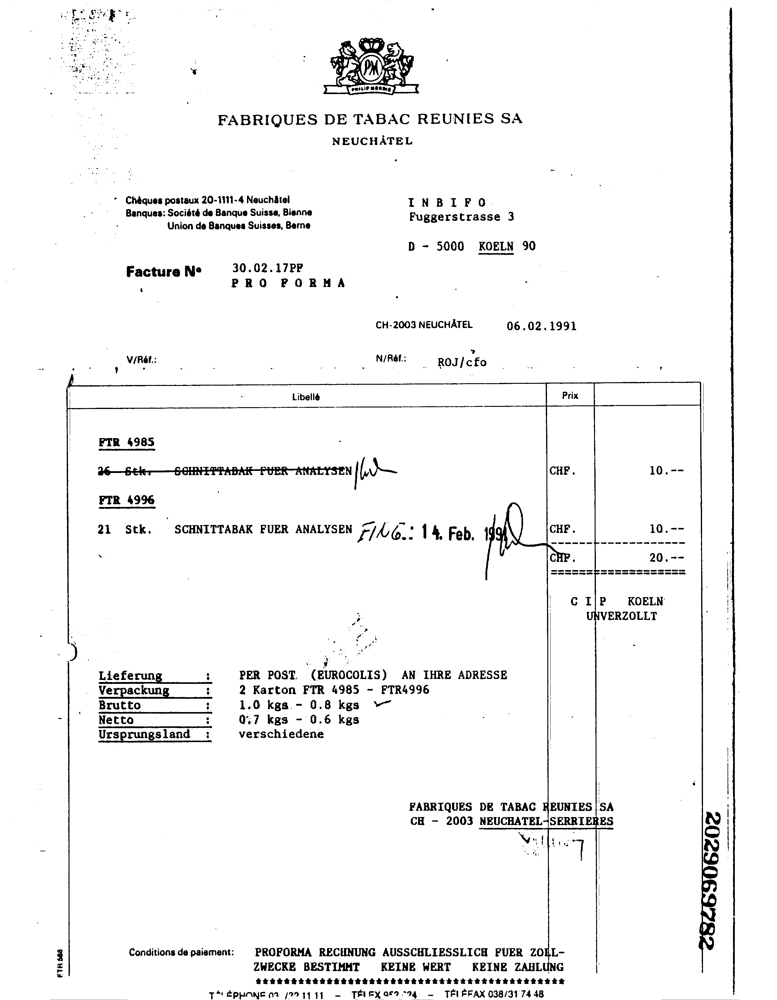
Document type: Invoice